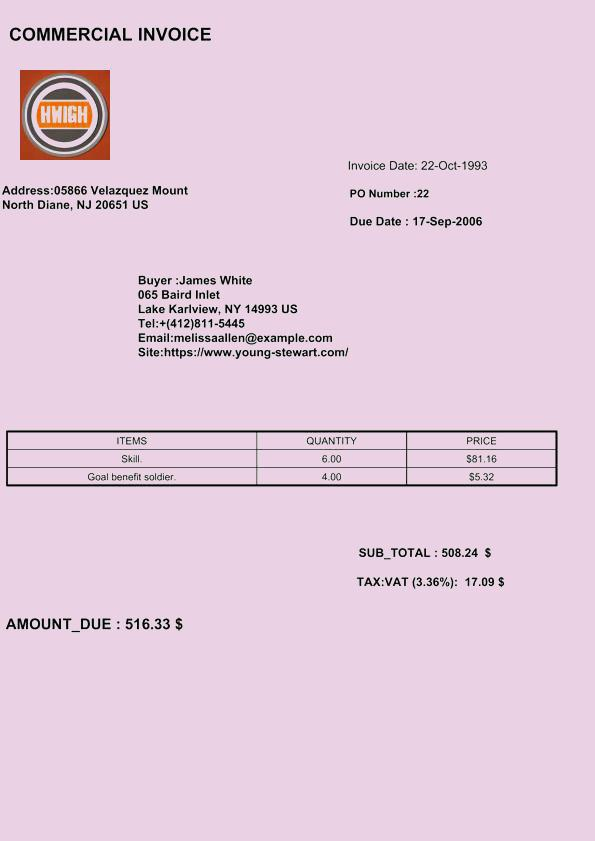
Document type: Invoice